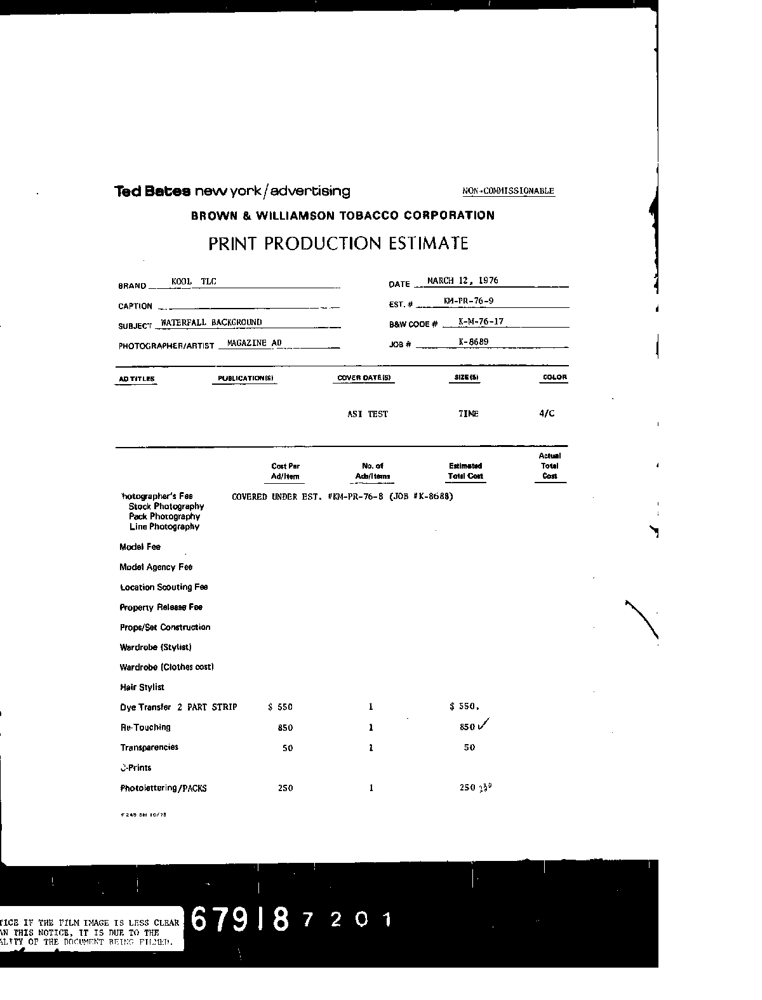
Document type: Invoice